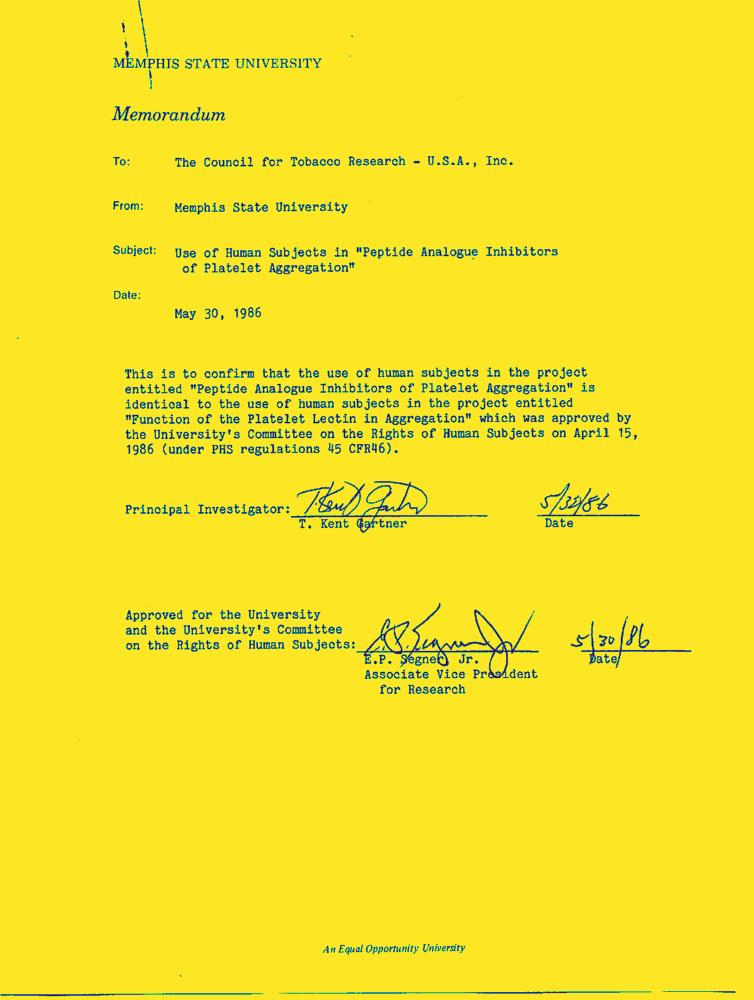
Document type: Letter-Doc